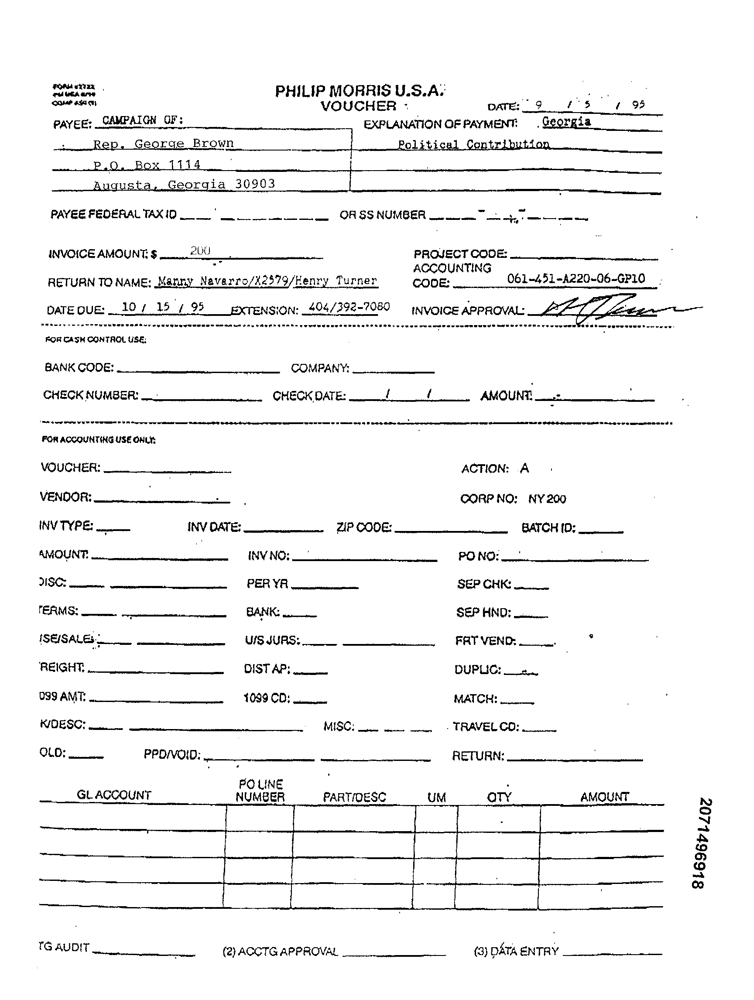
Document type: Invoice